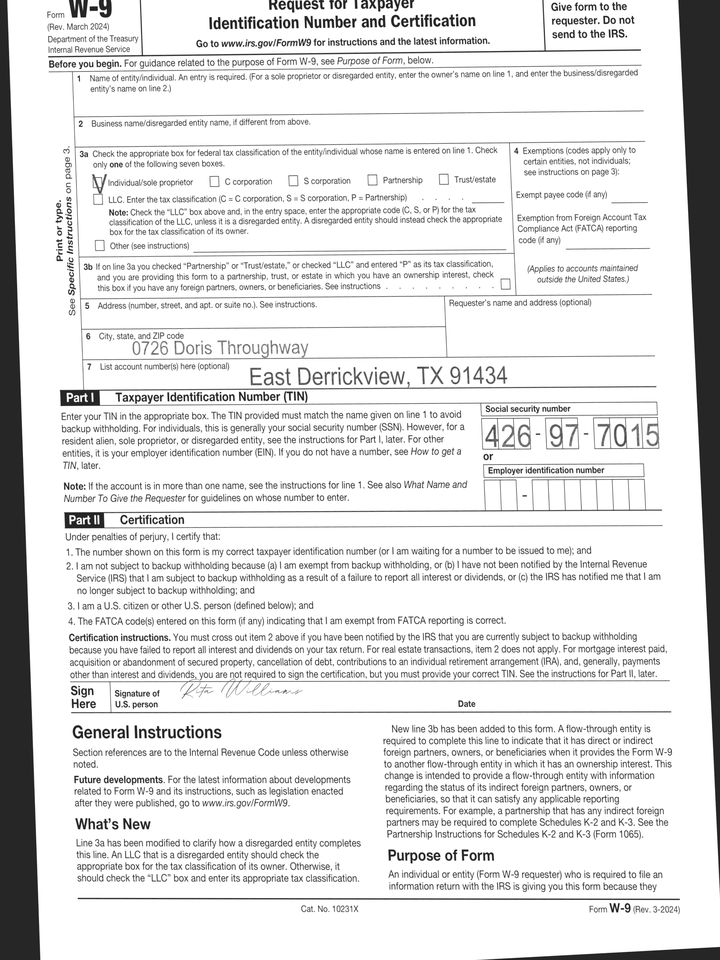
adr1: 0726 Doris Throughway
adr2: East Derrickview, TX 91434
cbx: yes
ssn: 426977015